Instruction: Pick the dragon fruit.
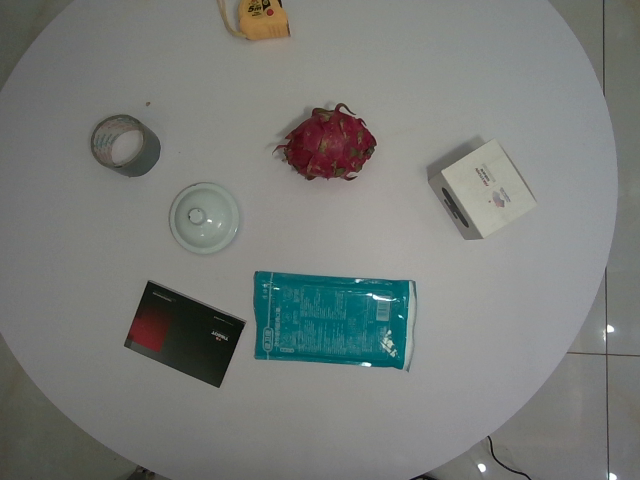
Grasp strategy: vertical